Question: What appears to be the issue?
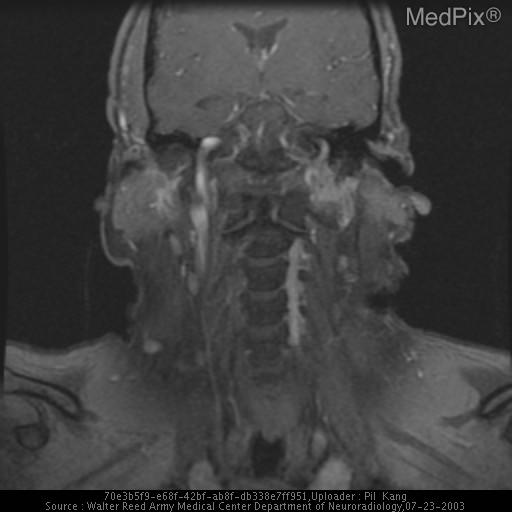
Answer: The findings suggest Multiple MR sequences of the neck demonstrate a lobulated mass at the prior surgical site with intermediate T1 signal, high T2 signal, and enhancement.  Is this recurrence or changes induced by surgery and/or radiation?

Coregistered SPECT/CT images after the administration of In-111-octreotide demonstrates a focus of increased radiotracer uptake at the left neck corresponding to the area in question demonstrated on MR.  This is a recurrence of patient's known paraganglioma.. Multiple MR sequences demonstrate a mass-like area at the left suprahyoid neck known to be the patient's prior surgical site for removal of a paraganglioma, demonstrating intermediate T1 signal, high T2 signal, and enhancement.  Is this recurrence or surgical and/or radiation-induced change?. The patient might have a history of Patient with prior history of left paraganglioma at the carotid bifurcation, with recent MR suggestive of recurrence..